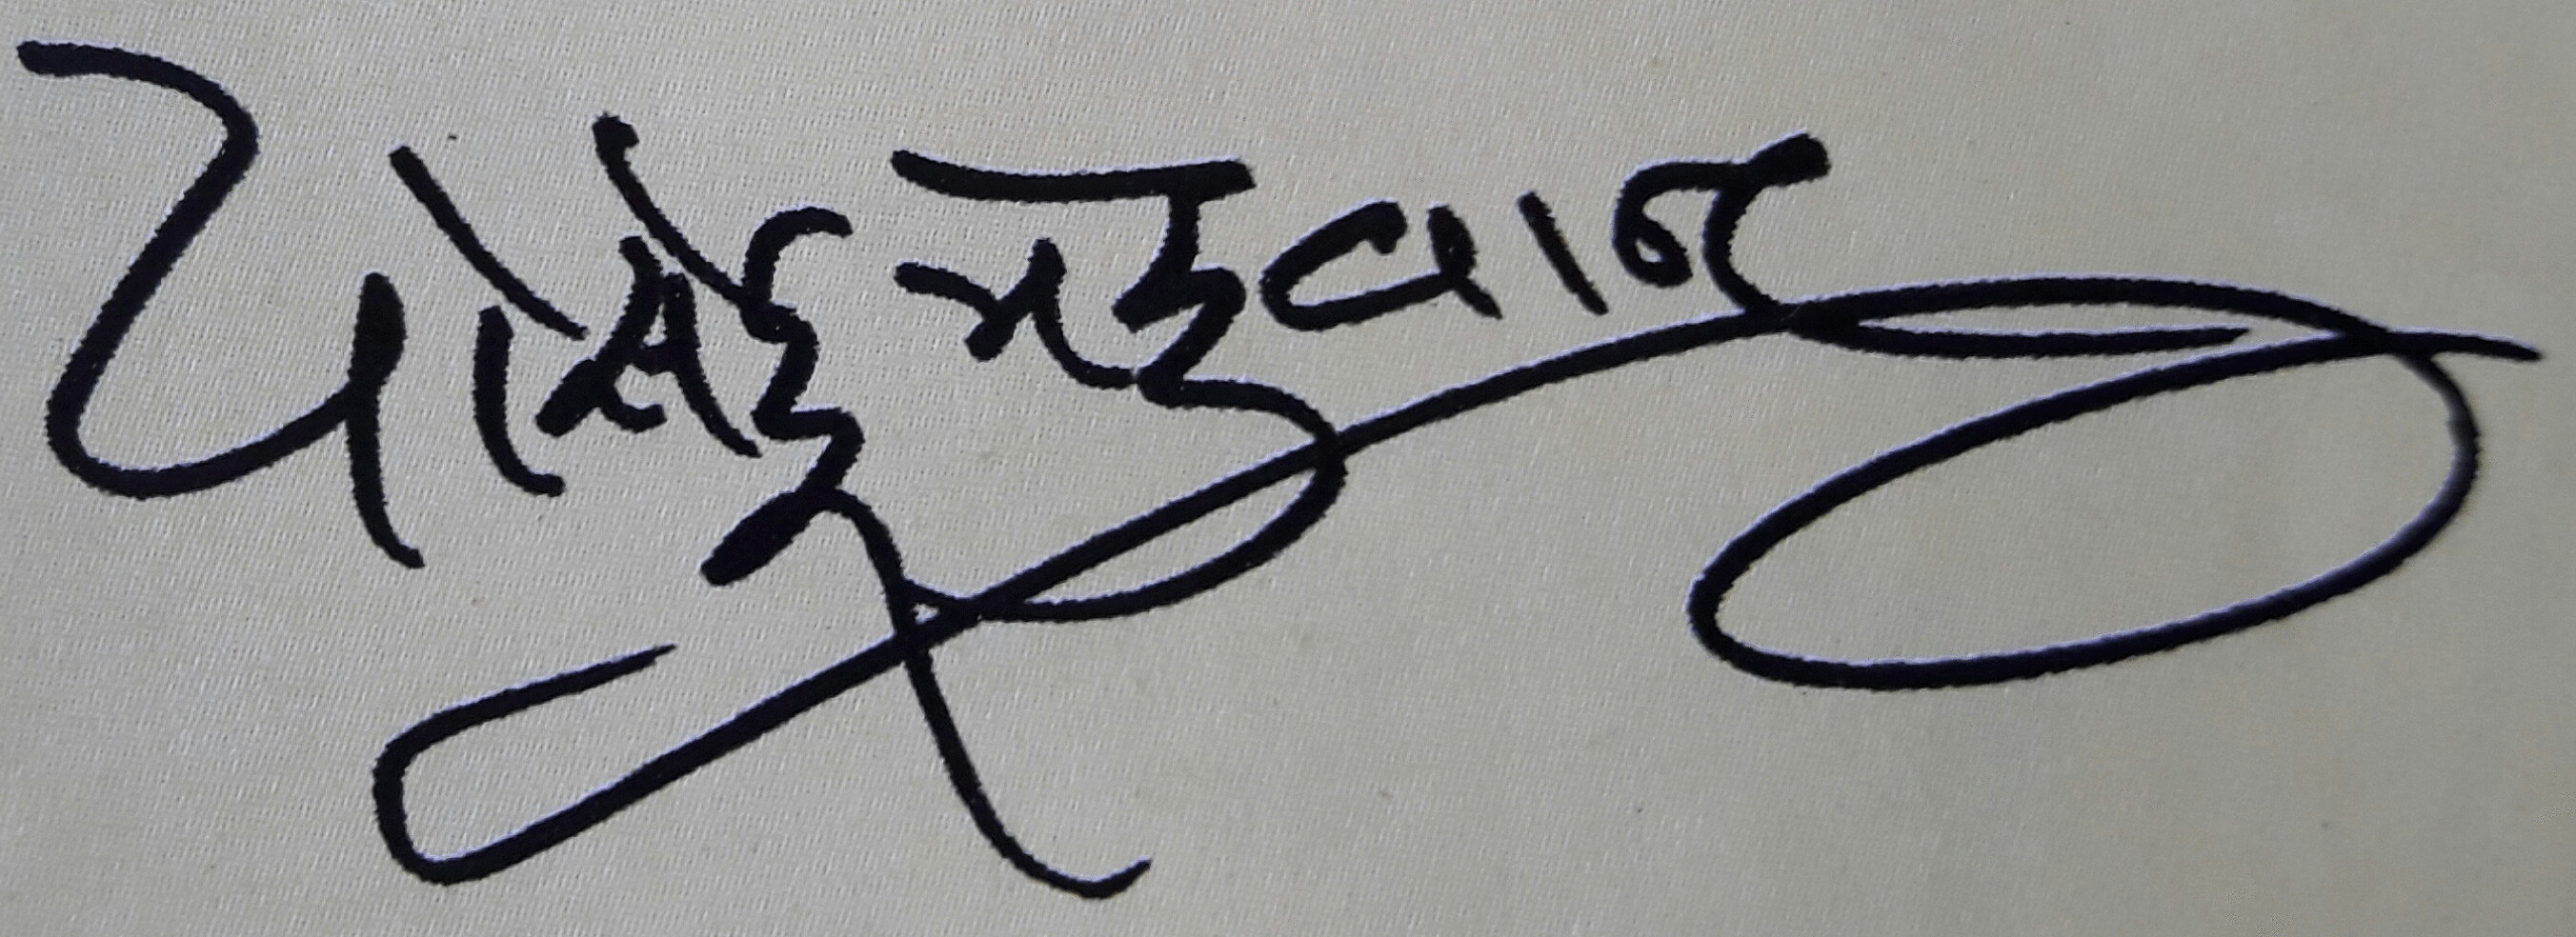
Signature of: yoseph macwan